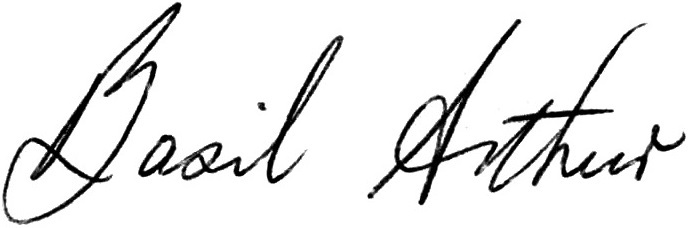
Signature of: basil arthur